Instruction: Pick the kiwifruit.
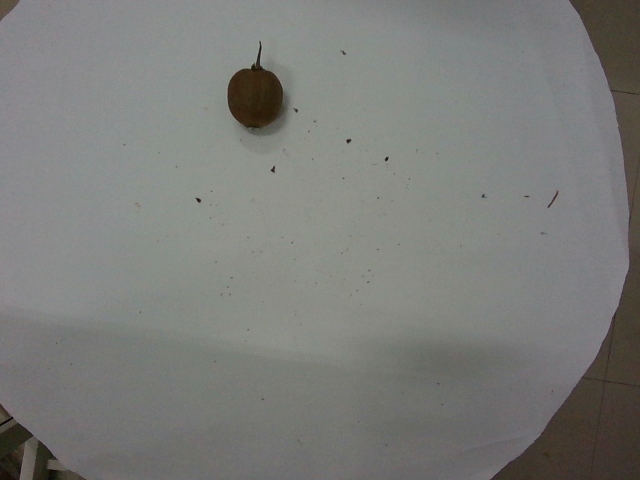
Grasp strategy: vertical